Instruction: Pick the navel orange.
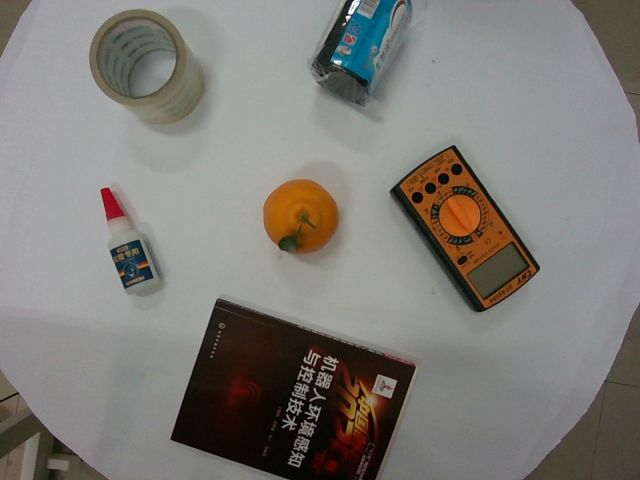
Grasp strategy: vertical